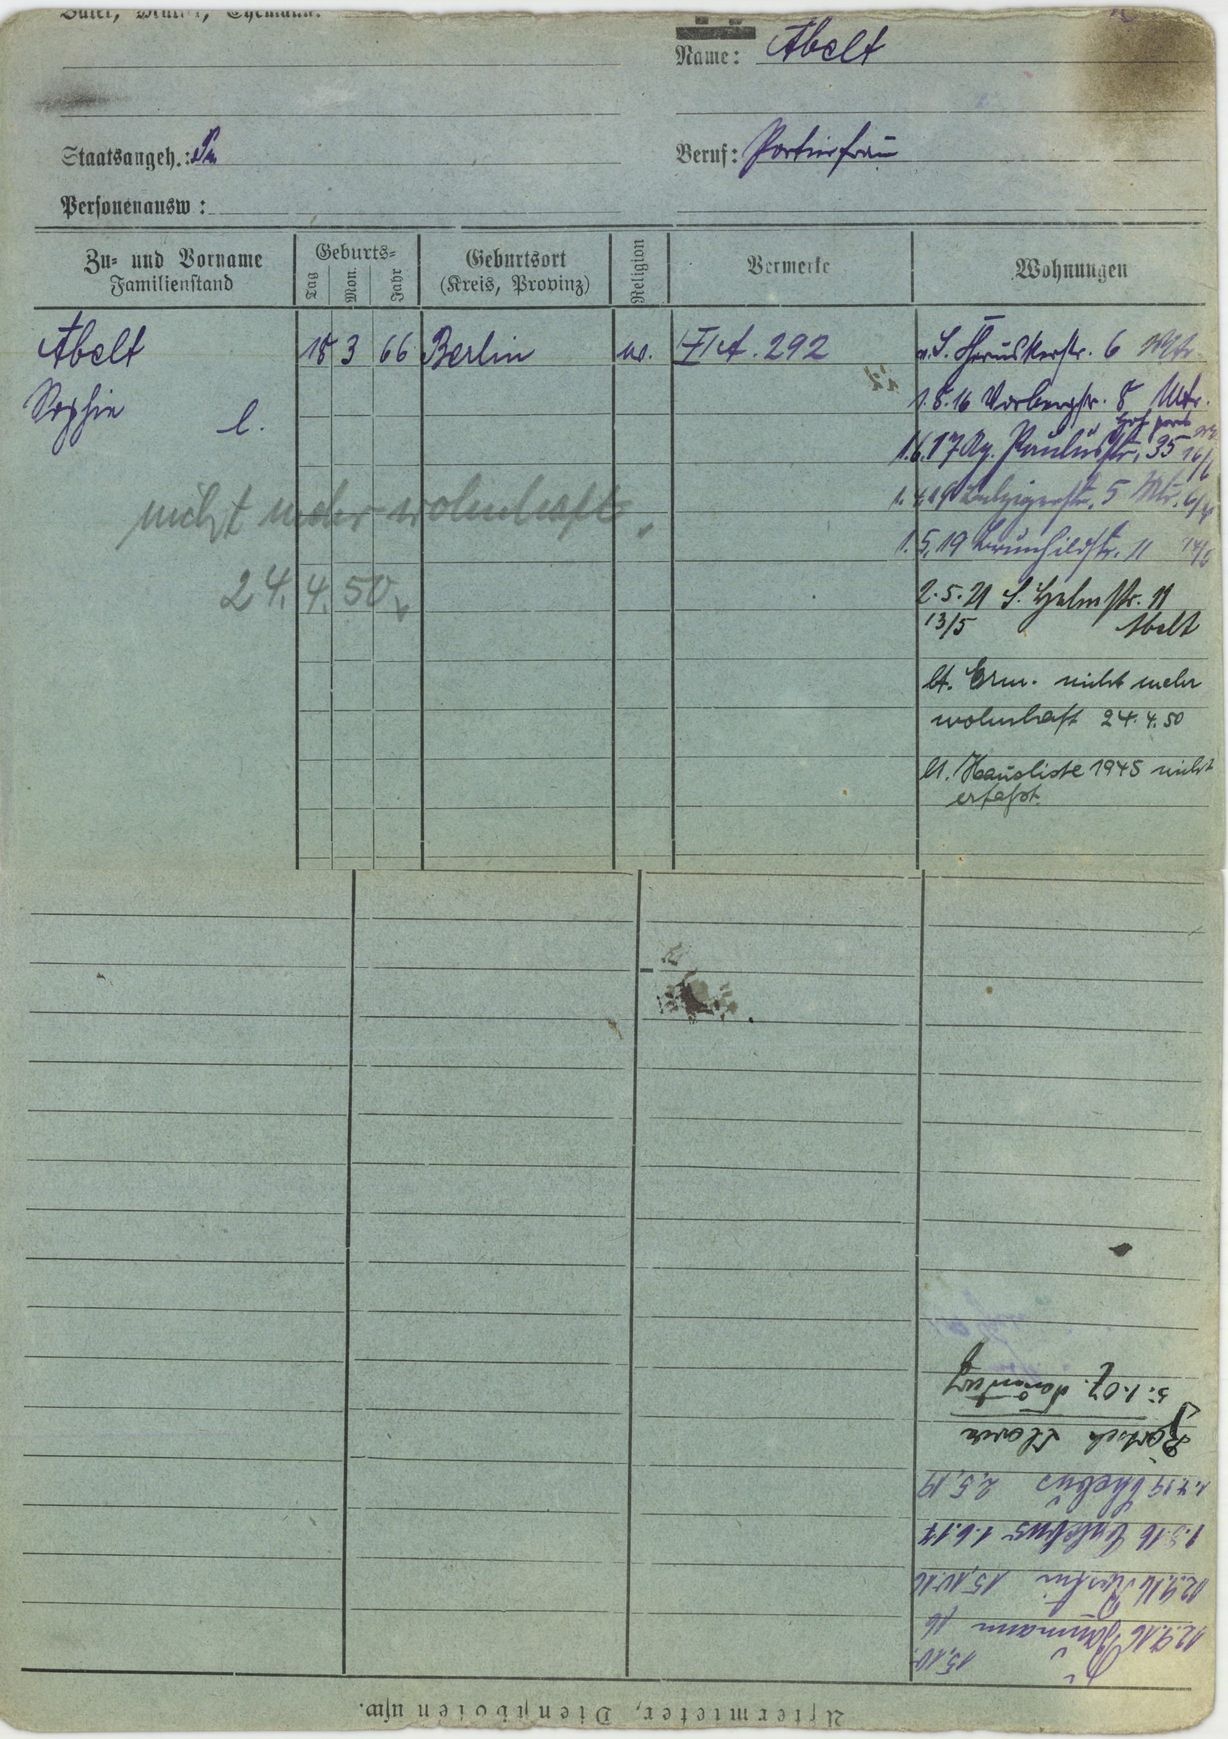
Abelt